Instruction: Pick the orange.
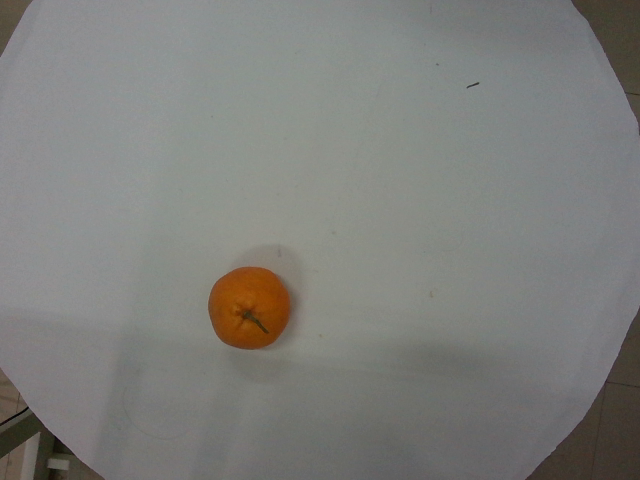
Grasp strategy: vertical